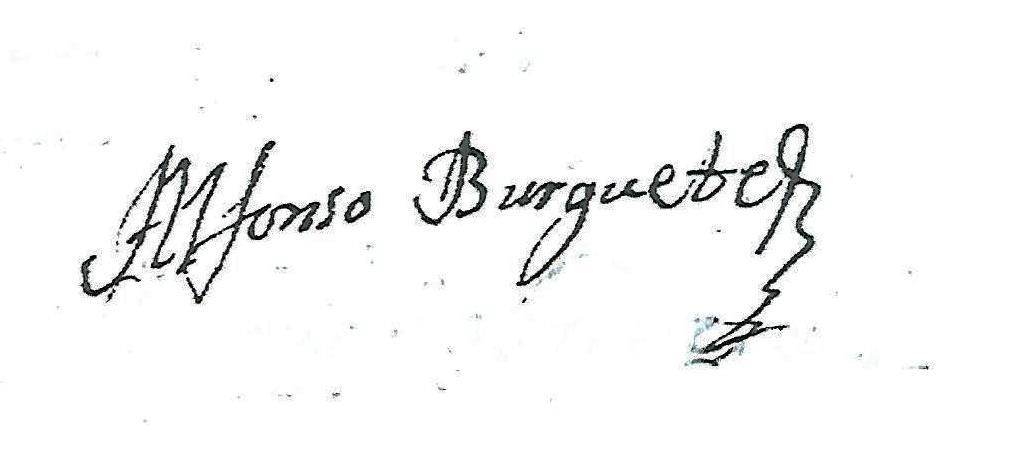
Signature of: alfonso burguete